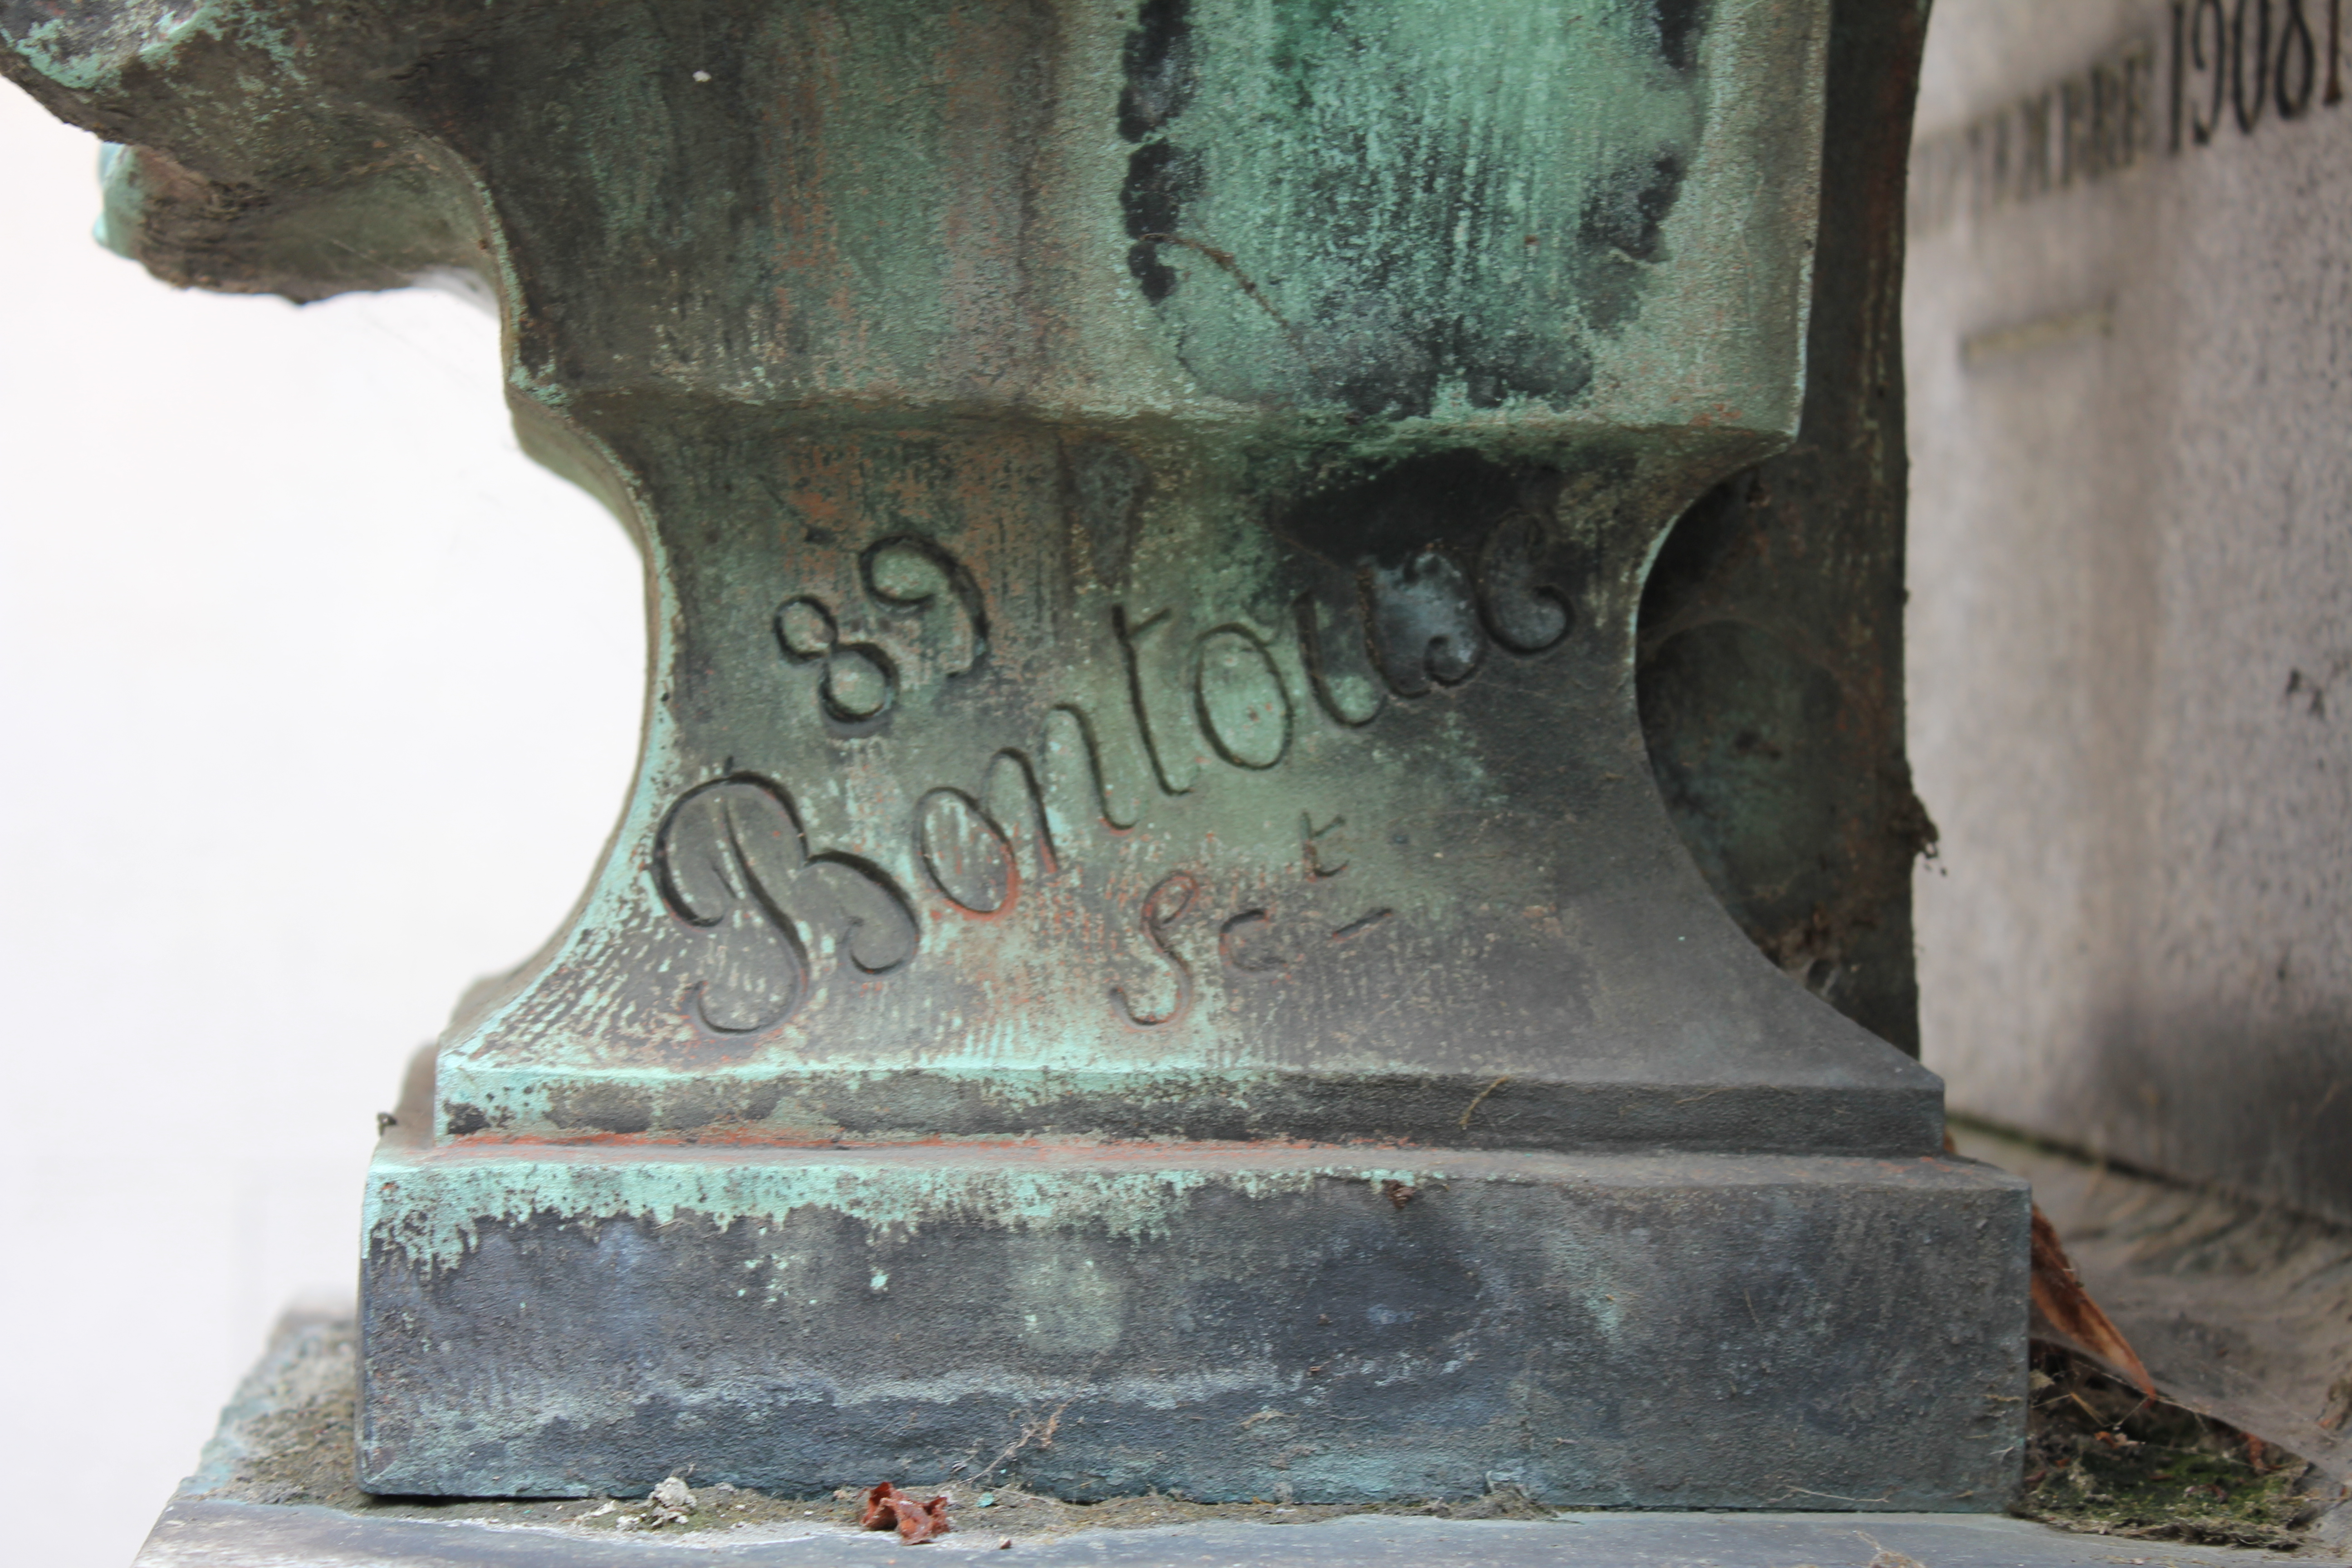
Signature of: antoine bontoux